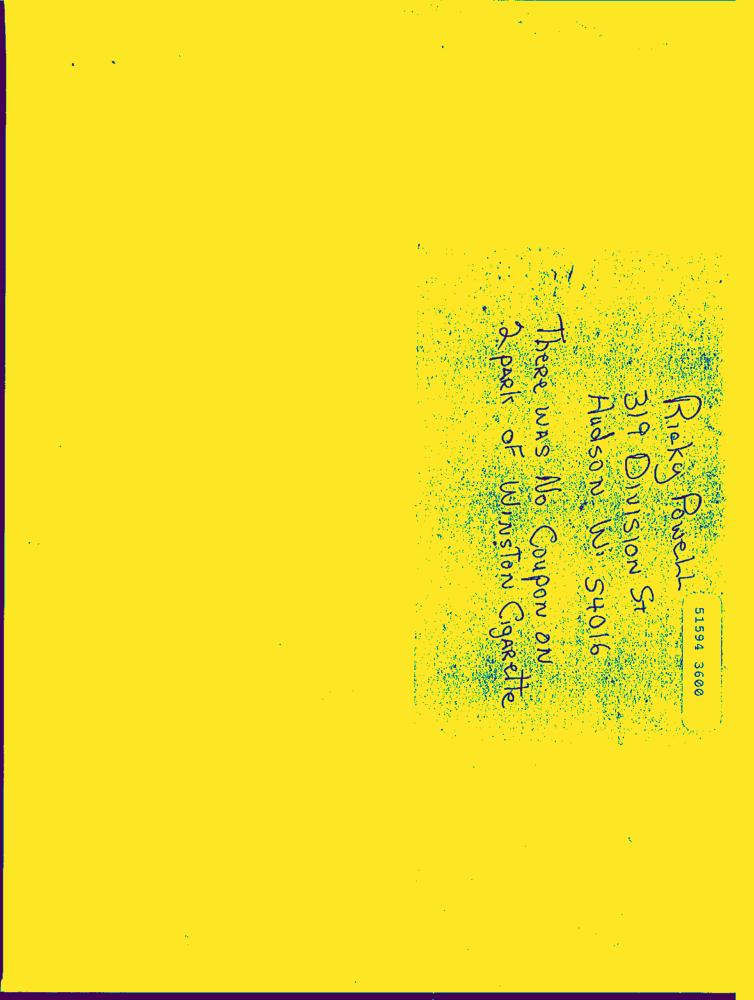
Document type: Hand-Written